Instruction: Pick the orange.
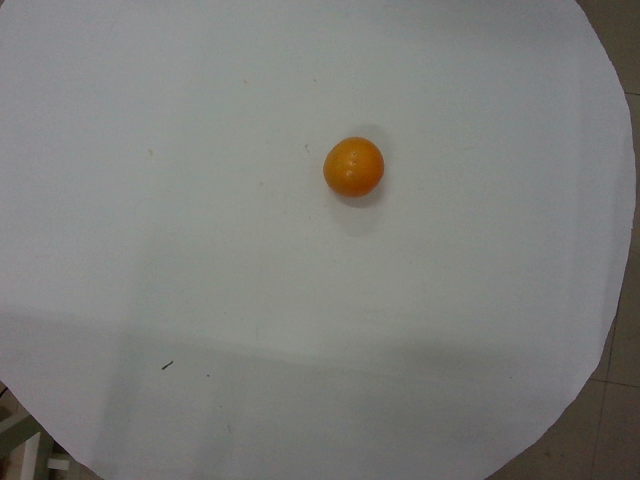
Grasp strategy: vertical